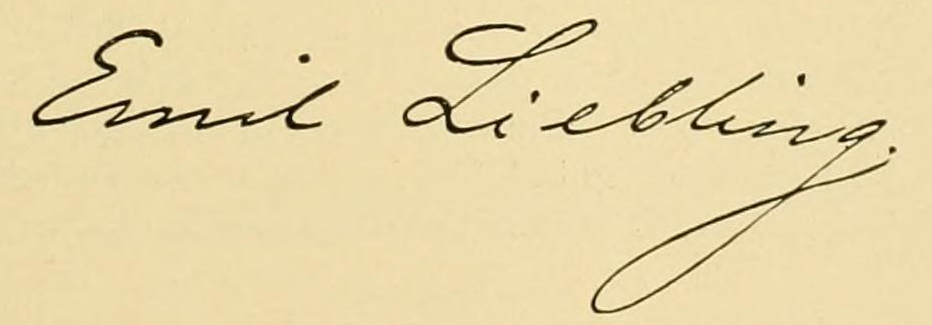
Signature of: emil liebling